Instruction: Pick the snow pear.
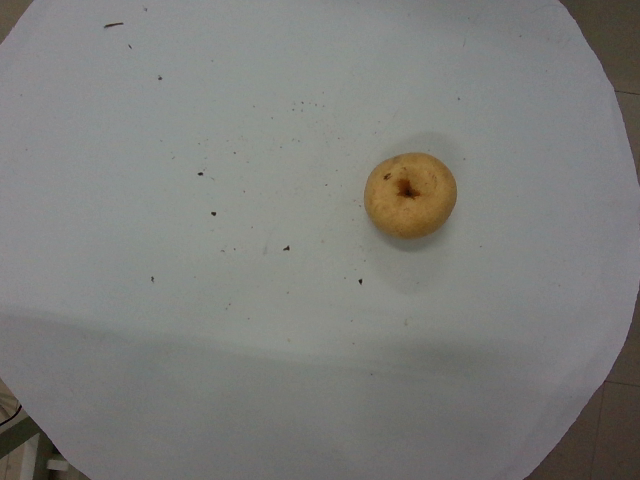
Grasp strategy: vertical